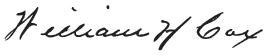
Signature of: william hopkinson cox